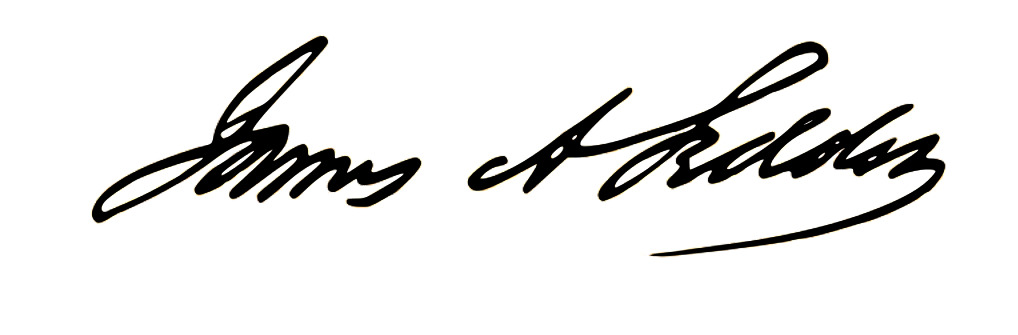
Signature of: james seddon